Question: What is the main concern?
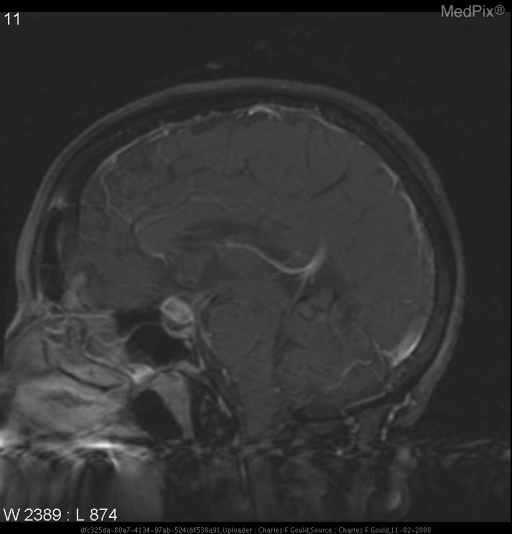
Answer: The findings suggest CT:  There is a berry aneurysm arising from the supraclinoid portion of the left internal carotid artery, measuring 16 mm AP x 13.5 mm CC x12 mm LAT with a 5-mm neck. The aneurysm projects medially and inferiorly from its origin and encroaches on the optic chiasm and pituitary fossa. The pituitary infundibulum may be displaced posteriorly.

MR:  The ventricles are the upper limits of normal in size. There is a mixed but primarily hypointense signal foci in the parasellar region to the left of midline superimposed over the sella.  On T2WI this has a hypointense signal similar to the signal void of the vesicle.  MR (T1W-Gd) shows enhancement.

MRA of the circle of Willis shows a flow void component and a central heterogeneous hyperintense signal component.. Postgad T1WI shows heterogeneous enhancement of the aneurysm - due to complex flow.  This aneurysm extends into the sella turcica.. The patient might have a history of 68 y.o. woman with 6 months of daily frontal headaches..